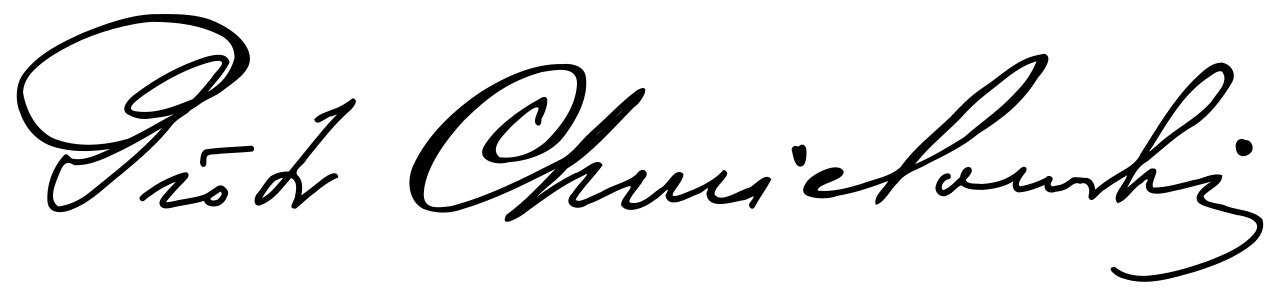
Signature of: piotr chmielowski